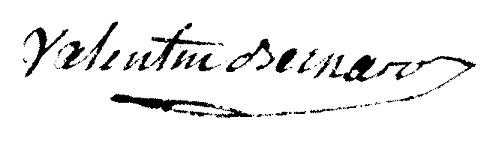
Signature of: mathias valentin bernard